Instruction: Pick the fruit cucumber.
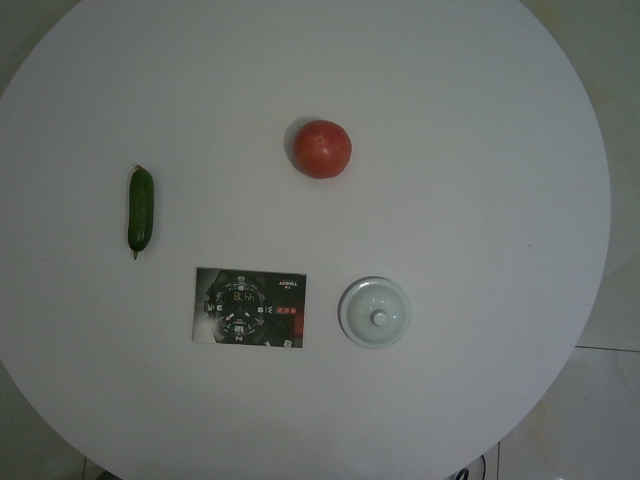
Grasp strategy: vertical